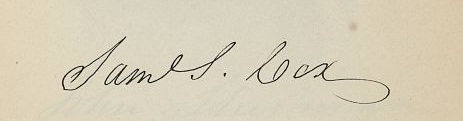
Signature of: samuel s cox